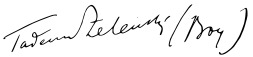
Signature of: tadeusz boy żeleński